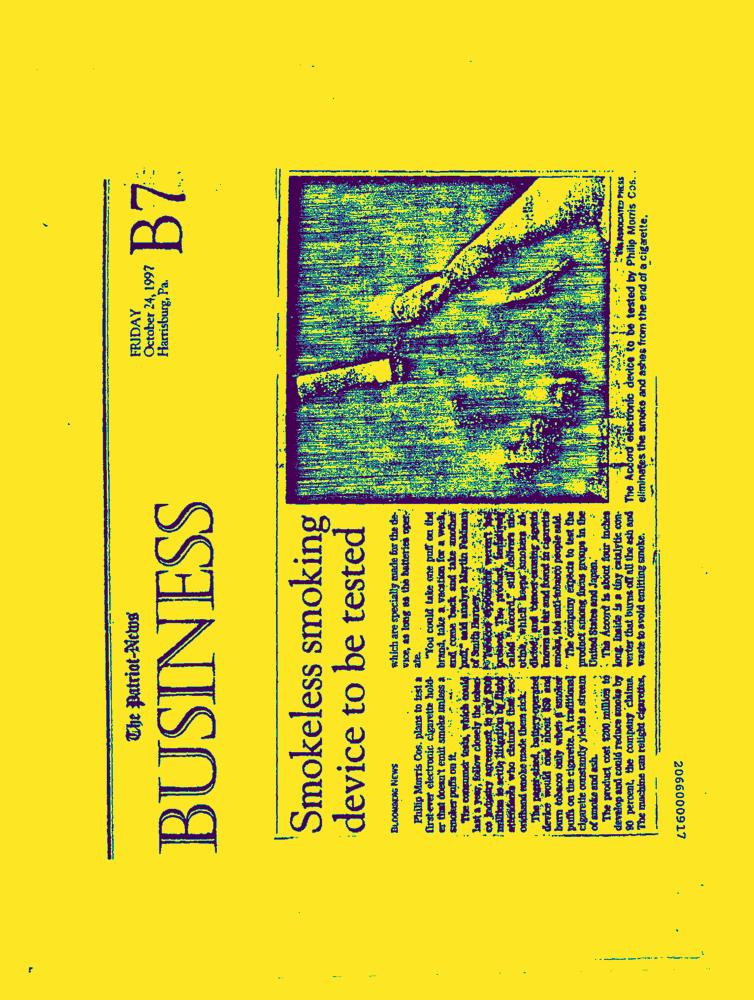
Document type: News-Article